Question: What appears to be the issue?
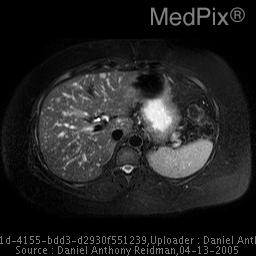
Answer: The findings suggest CTPA shows multiple, non enhancing hepatic low density lesions, 4-10 mm.
MR further characterizes these lesions as non enhancing, fluid signal lesions.. Multiple, 4-10 mm, T2 hyperintense hepatic lesions.. The patient might have a history of 45 yo female with multiple hepatic, non enhancing lesions seen on CTPA.